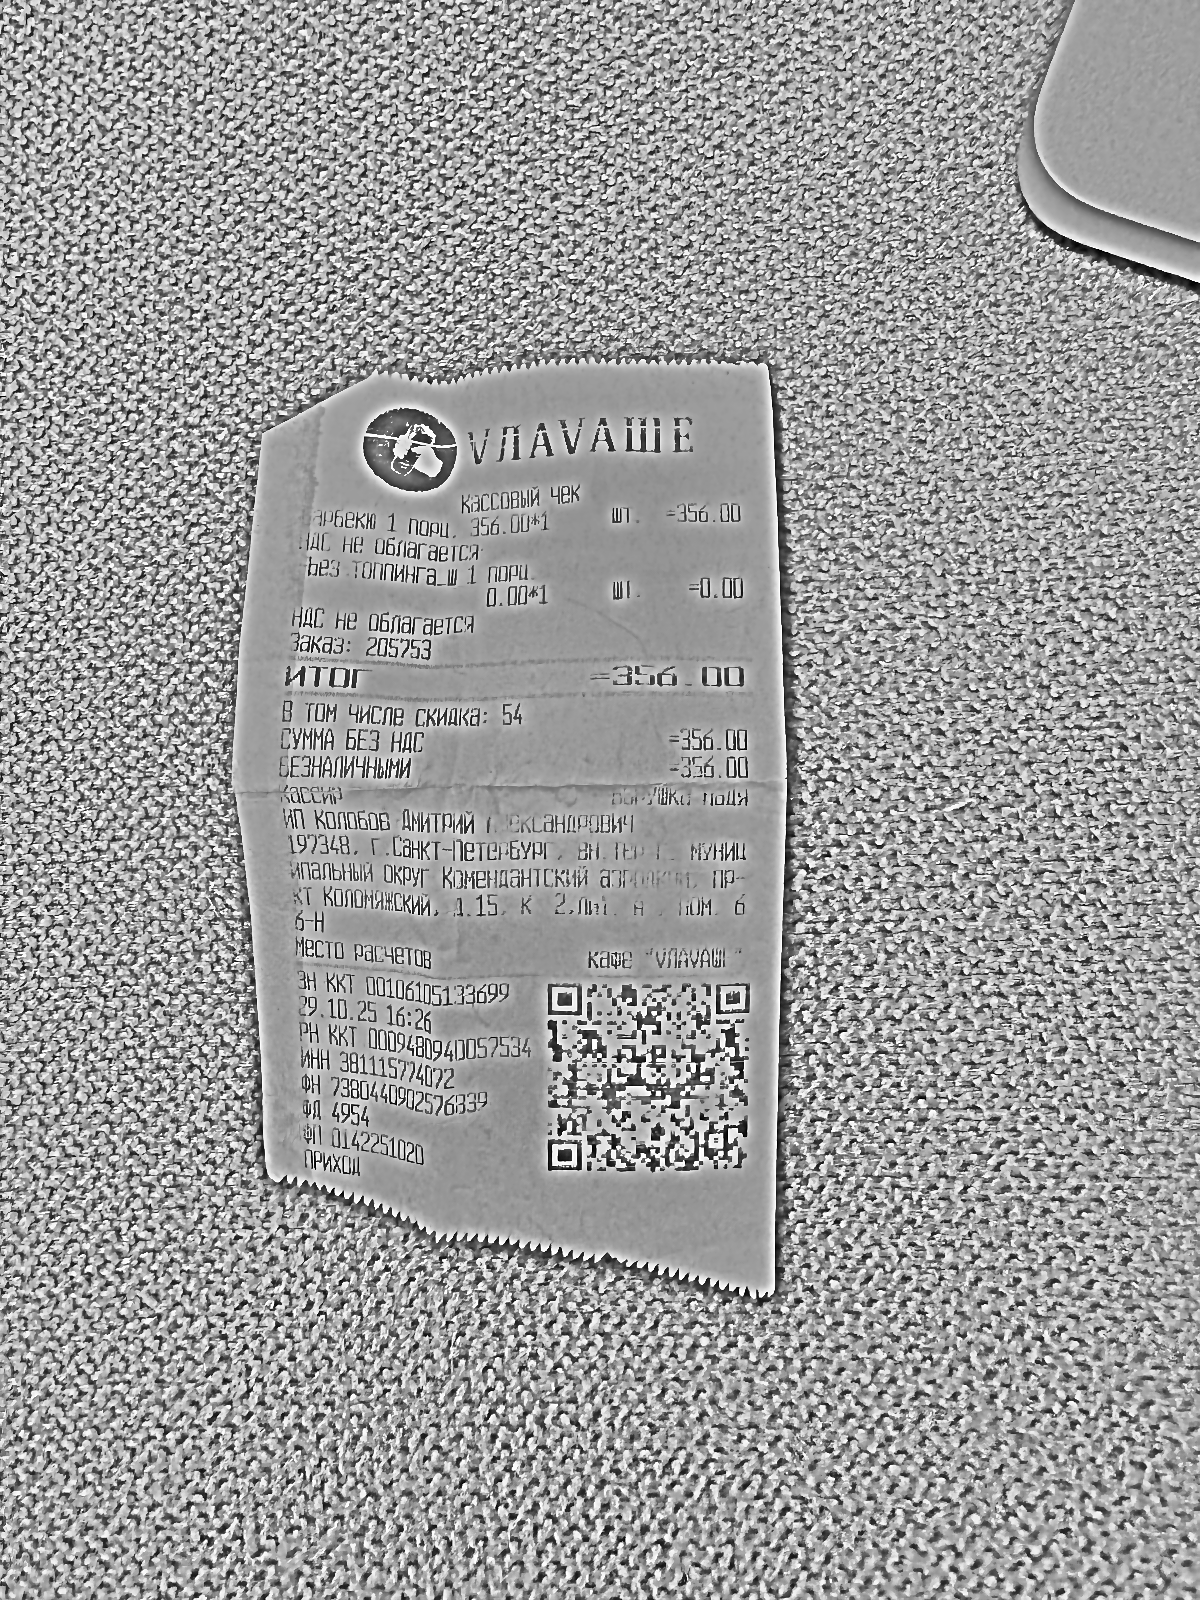
Продавец: ИП Колобов Дмитрий Александрович
ИНН: 381115774072
Дата: 29.10.25
Товары: Барбекю 1 порц.; -Без топпинга_ш 1 порц.
Количество: 1; 1
Цена: 356.00; 0.00
Сумма: 356.00; 0.00
Итого: 356.00